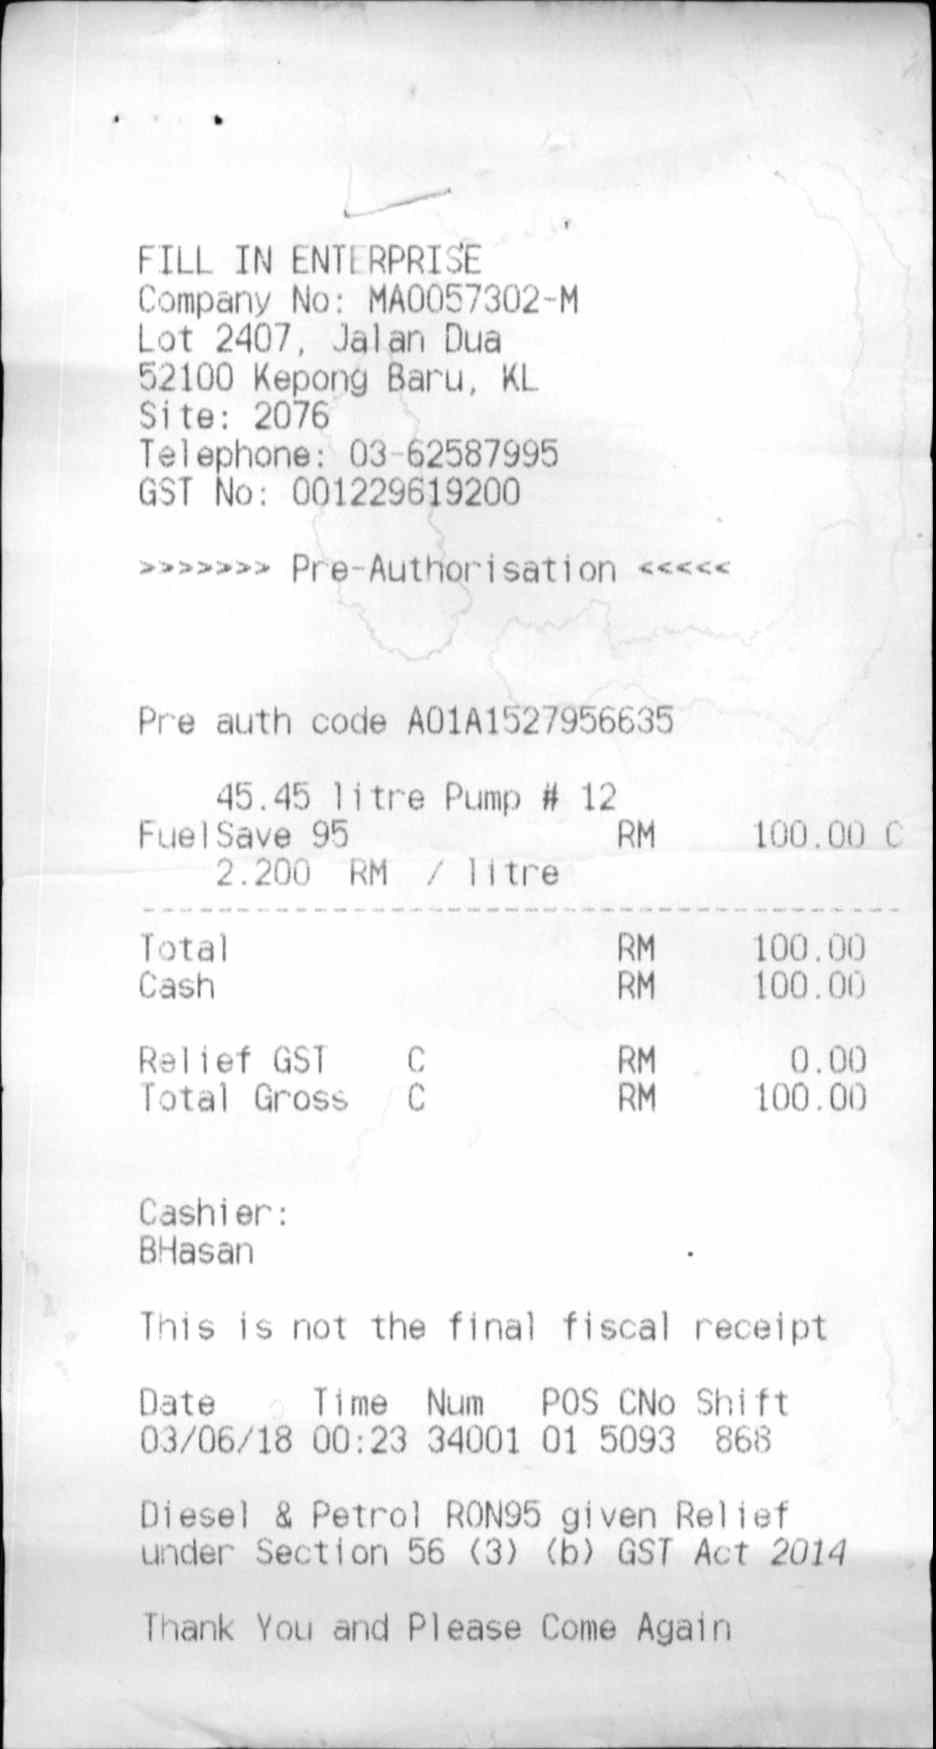
FILL IN ENTERPRISE
COMPANY NO: MA0057302-M
LOT 2407, JALAN DUA
52100 KEPONG BARU, KL
SITE: 2076
TELEPHONE: 03-62587995
GST NO: 001229619200
PRE-AUTHORISATION
PRE AUTH CODE A01A1527956635
45.45 LITRE PUMP # 12
FUELSAVE 95
RM
100.00 C
2.200 RM / LLITRE
TOTAL
RM
100.00
CASH
RM
100.00
RELIEF GST
C
RM
0.00
TOTAL GROSS
C
RM
100.00
CASHIER:
BHASAN
THIS IS NOT THE FINAL FISCAL RECEIPT
DATE
TIME NUM
POS CNO SHIFT
03/06/18 00:23 34001 01 5093
868
DIESEL & PETROL RON95 GIVEN RELIEF
UNDER SECTION 56 (3) (B) GST ACT 2014
THANK YOU AND PLEASE COME AGAIN